Question: By what date must an appeal be filed according to the document?
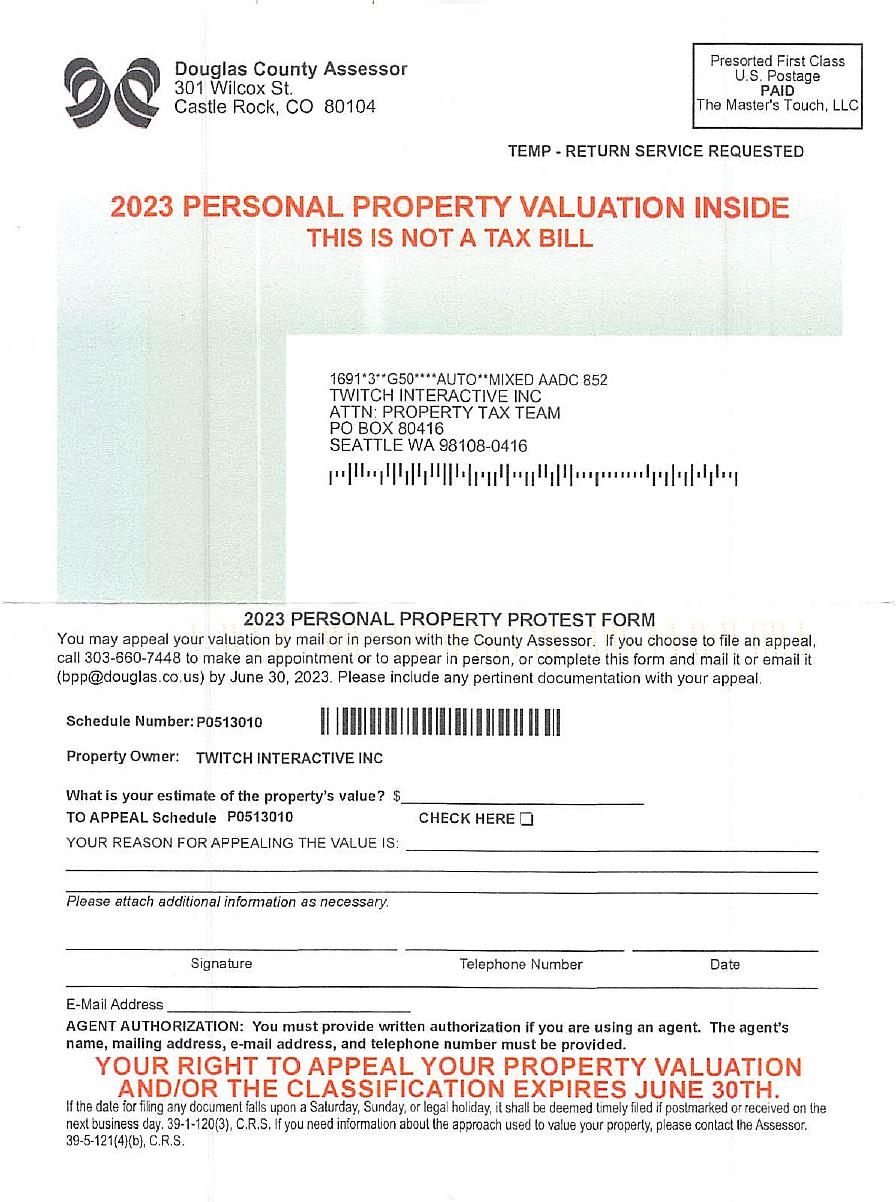
Answer: "30-Jun-23"